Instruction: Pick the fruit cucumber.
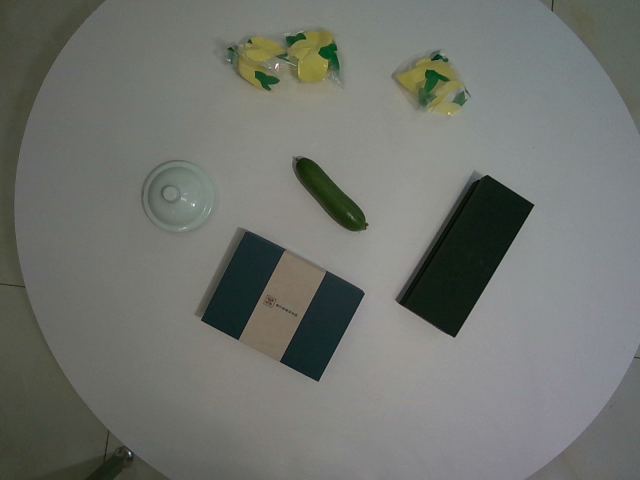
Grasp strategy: vertical